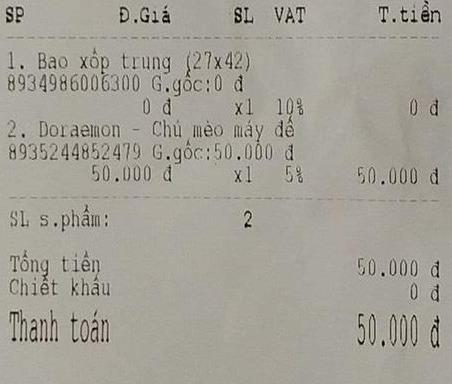
<table>
<tr>
<th>SP</th>
<th>Đ.Giá</th>
<th>SL</th>
<th>VAT</th>
<th>T.tiền</th>
</tr>
<tr>
<td>1. Bao xốp trung (27x42) 8934986006300 G.gốc:0 đ</td>
<td>0 đ</td>
<td>x1</td>
<td>10%</td>
<td>0 đ</td>
</tr>
<tr>
<td>2. Doraemon - Chủ mèo máy dễ 8935244852479 G.gốc:50.000 đ</td>
<td>50.000 đ</td>
<td>x1</td>
<td>5%</td>
<td>50.000 đ</td>
</tr>
</table>

SL s.phẩm: 2

Tổng tiền 50.000 đ
Chiết khấu 0 đ
Thanh toán 50.000 đ